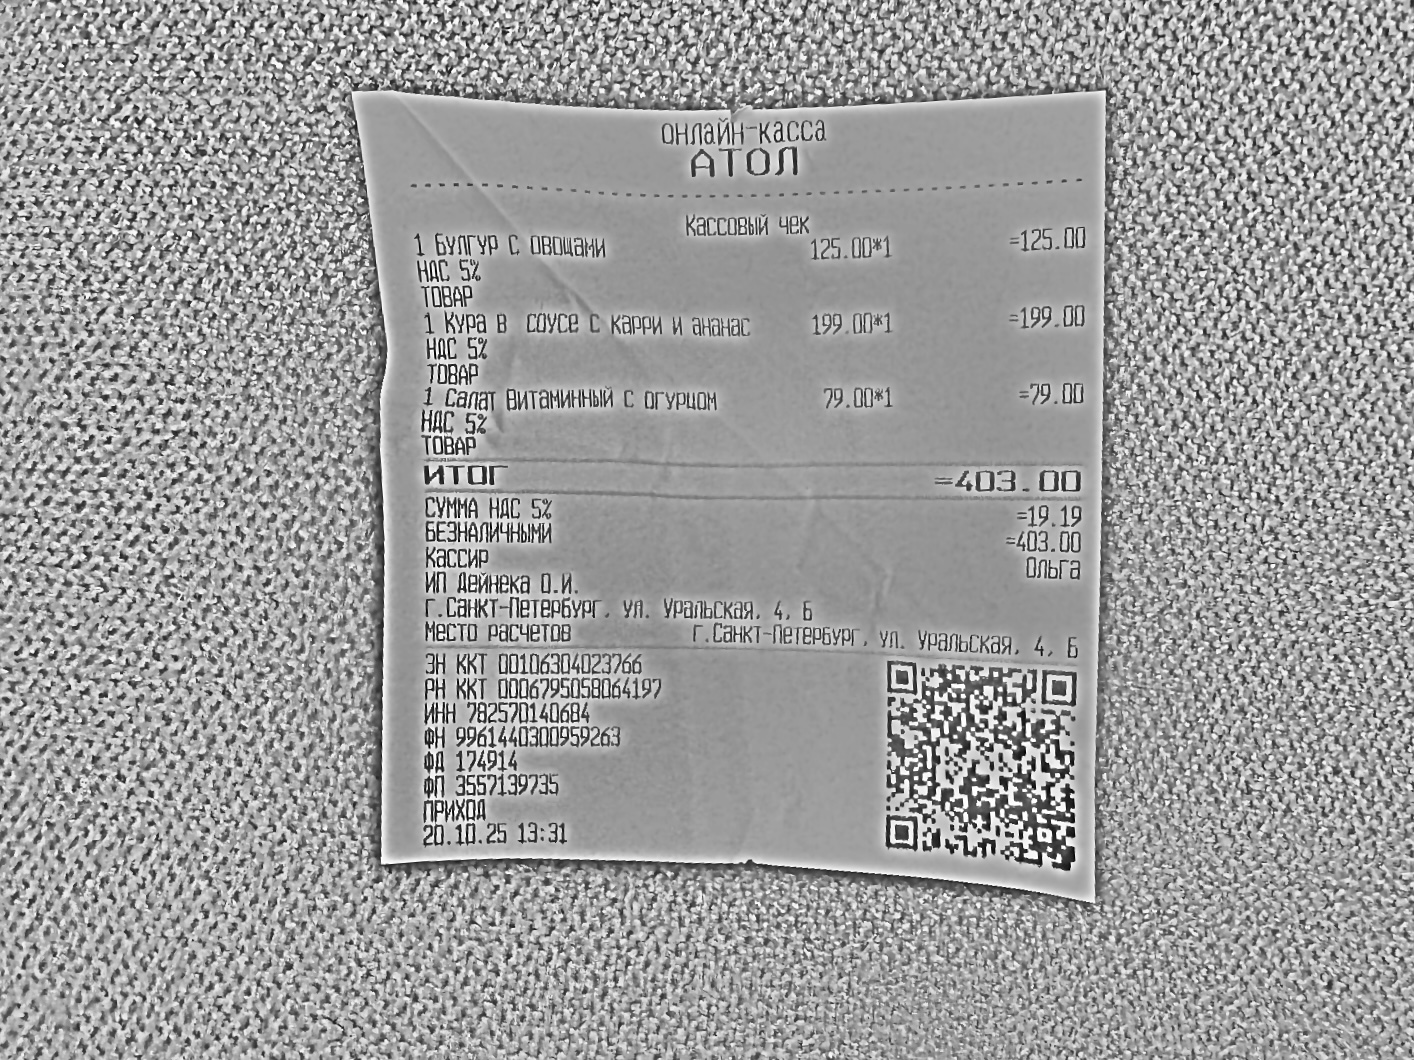
Продавец: ИП Дейнека О.И.
ИНН: 782570140684
Дата: 20.10.25
Товары: 1 Булгур с овощами; 1 Кура в соусе с карри и ананас; 1 Салат Витаминный с огурцом
Количество: 1; 1; 1
Цена: 125.00; 199.00; 79.00
Сумма: 125.00; 199.00; 79.00
Итого: 403.00